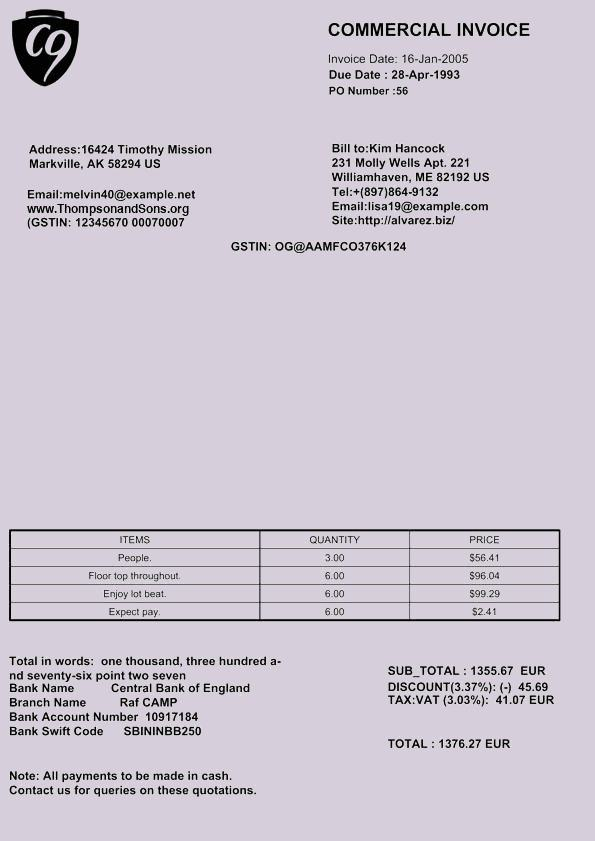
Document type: Invoice